Question: What type of tax is indicated in the document, personal property or real estate?
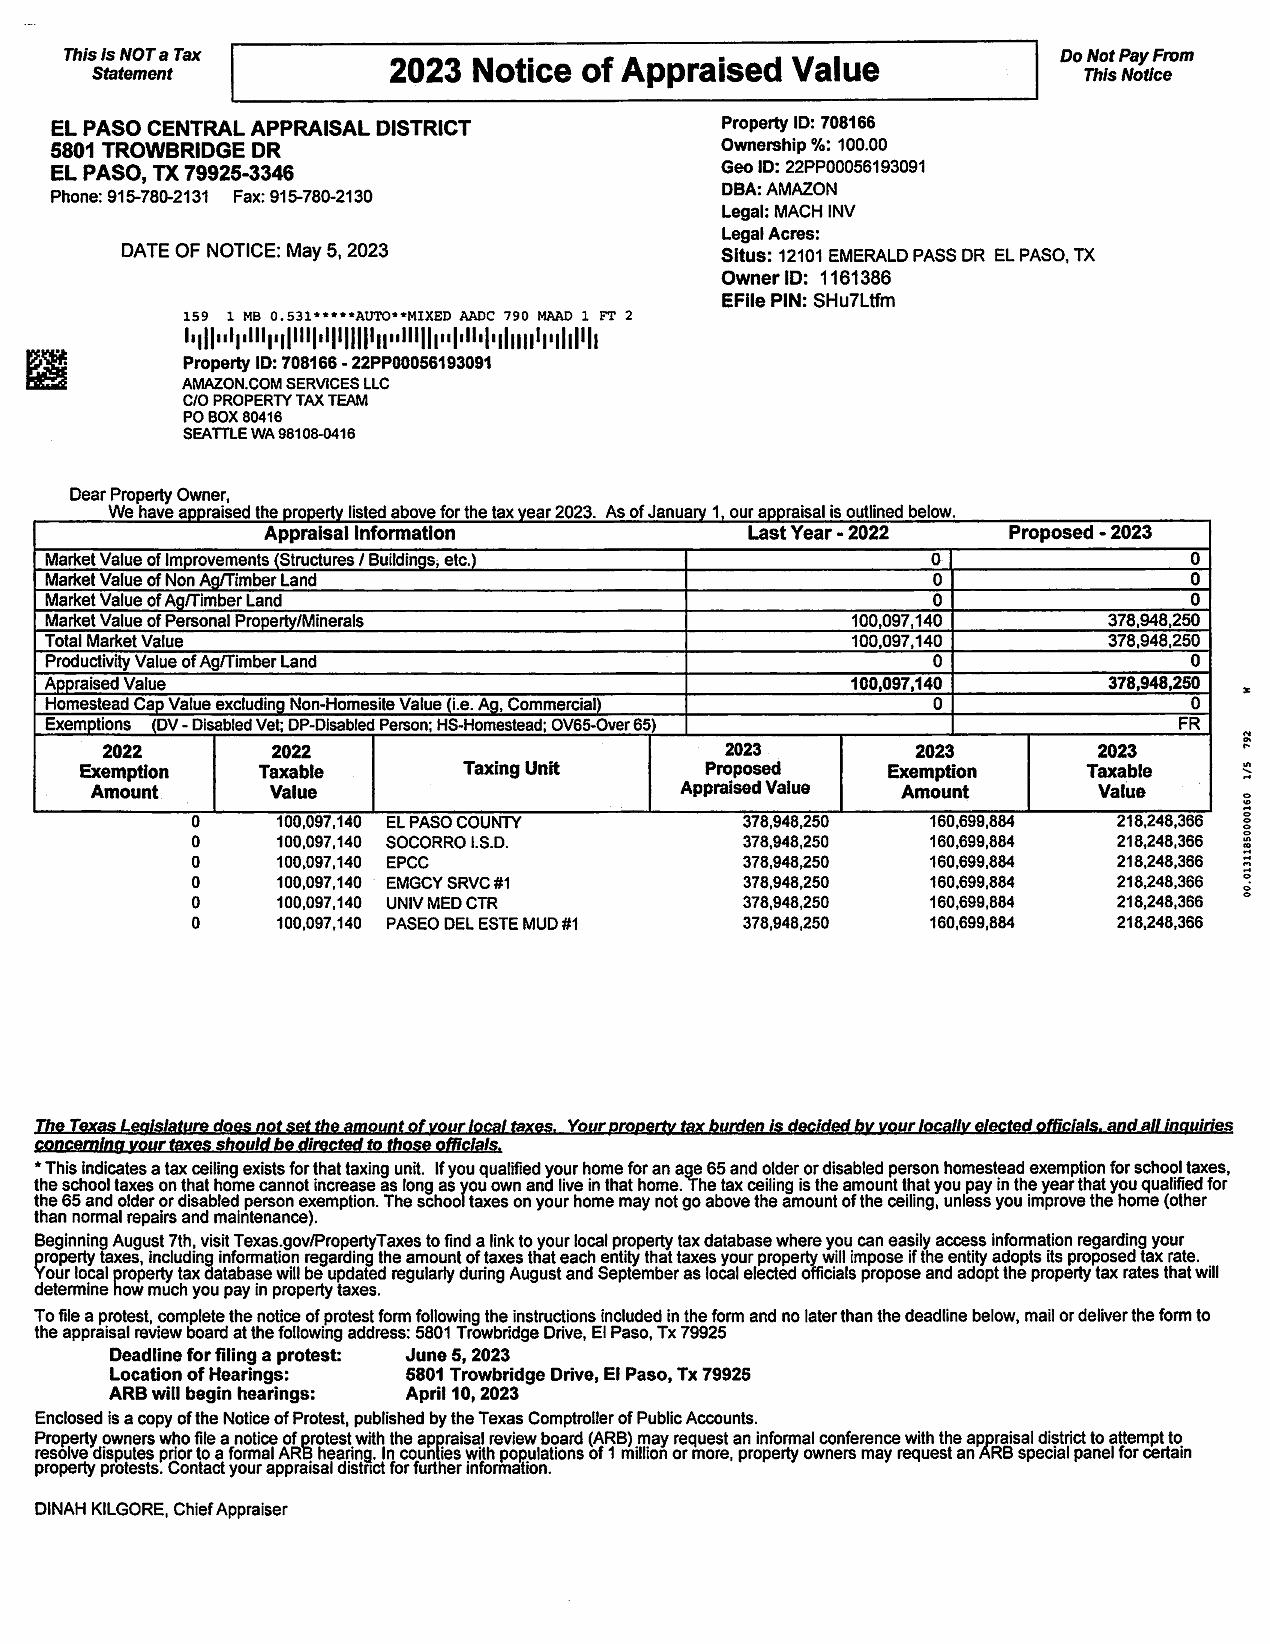
Answer: "Real Estate Tax"